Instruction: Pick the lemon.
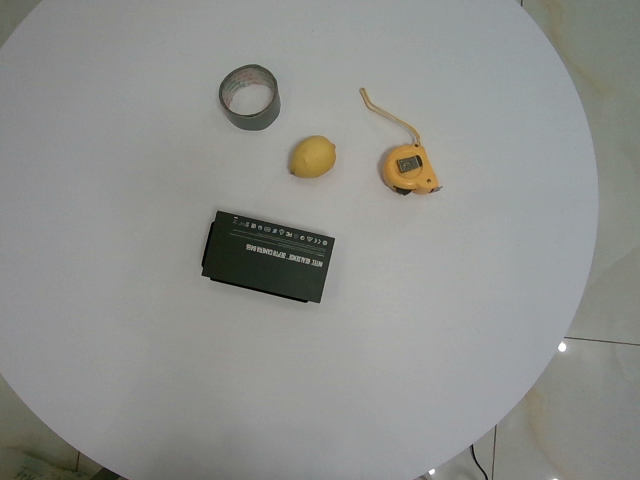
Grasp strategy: vertical